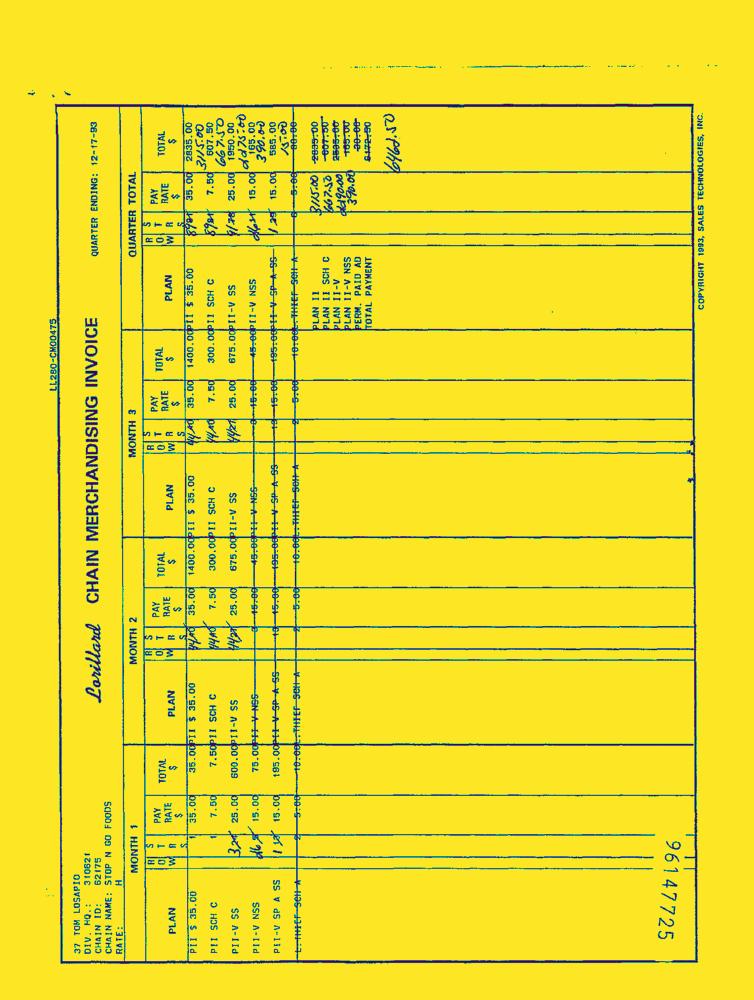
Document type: Invoice-Doc